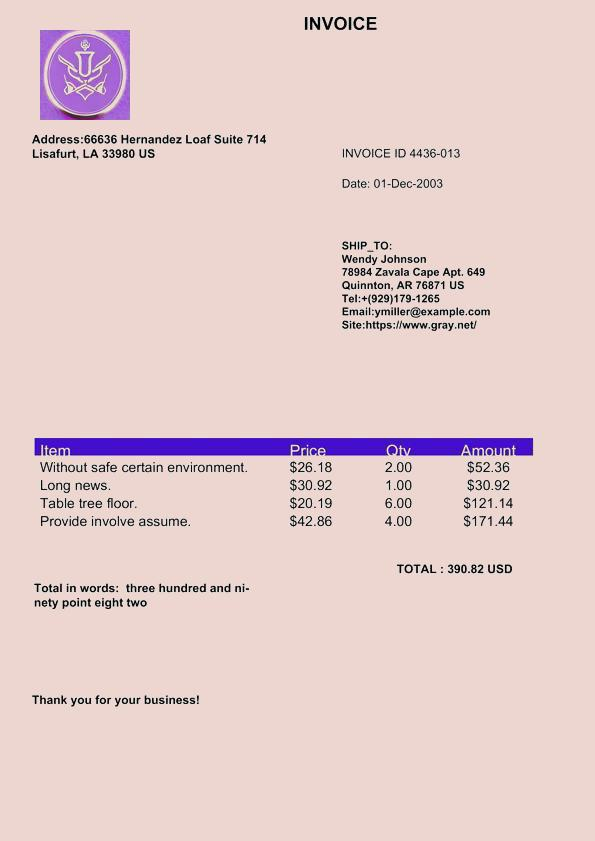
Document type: Invoice